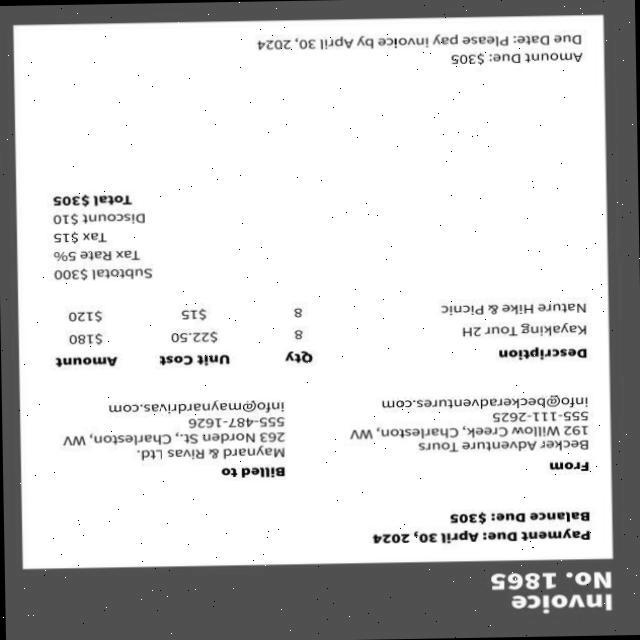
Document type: Invoice